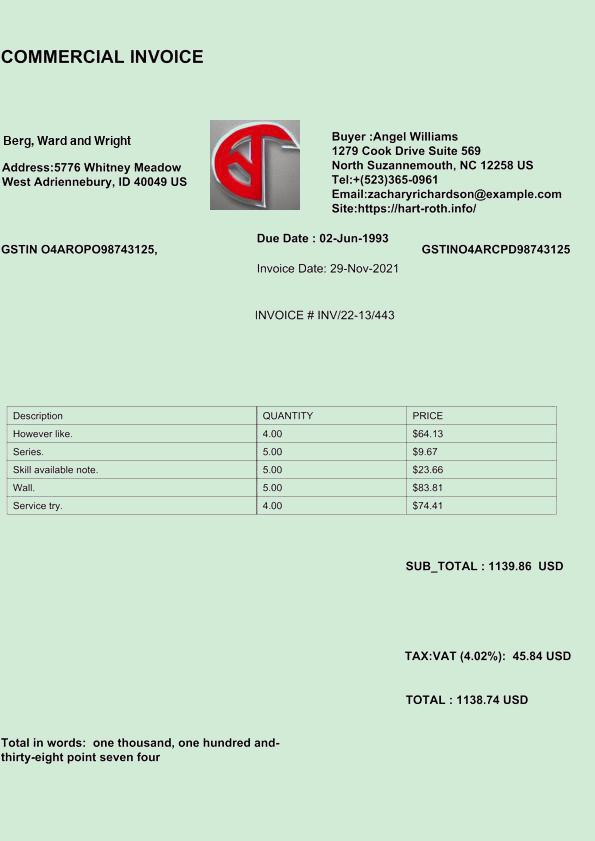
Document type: Invoice